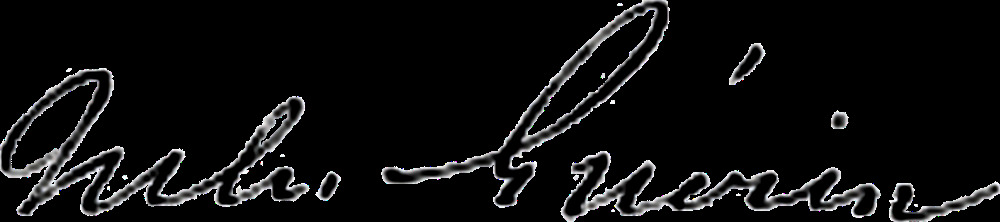
Signature of: jules guérin